Question: What is the assessed value of the property as noted in the document?
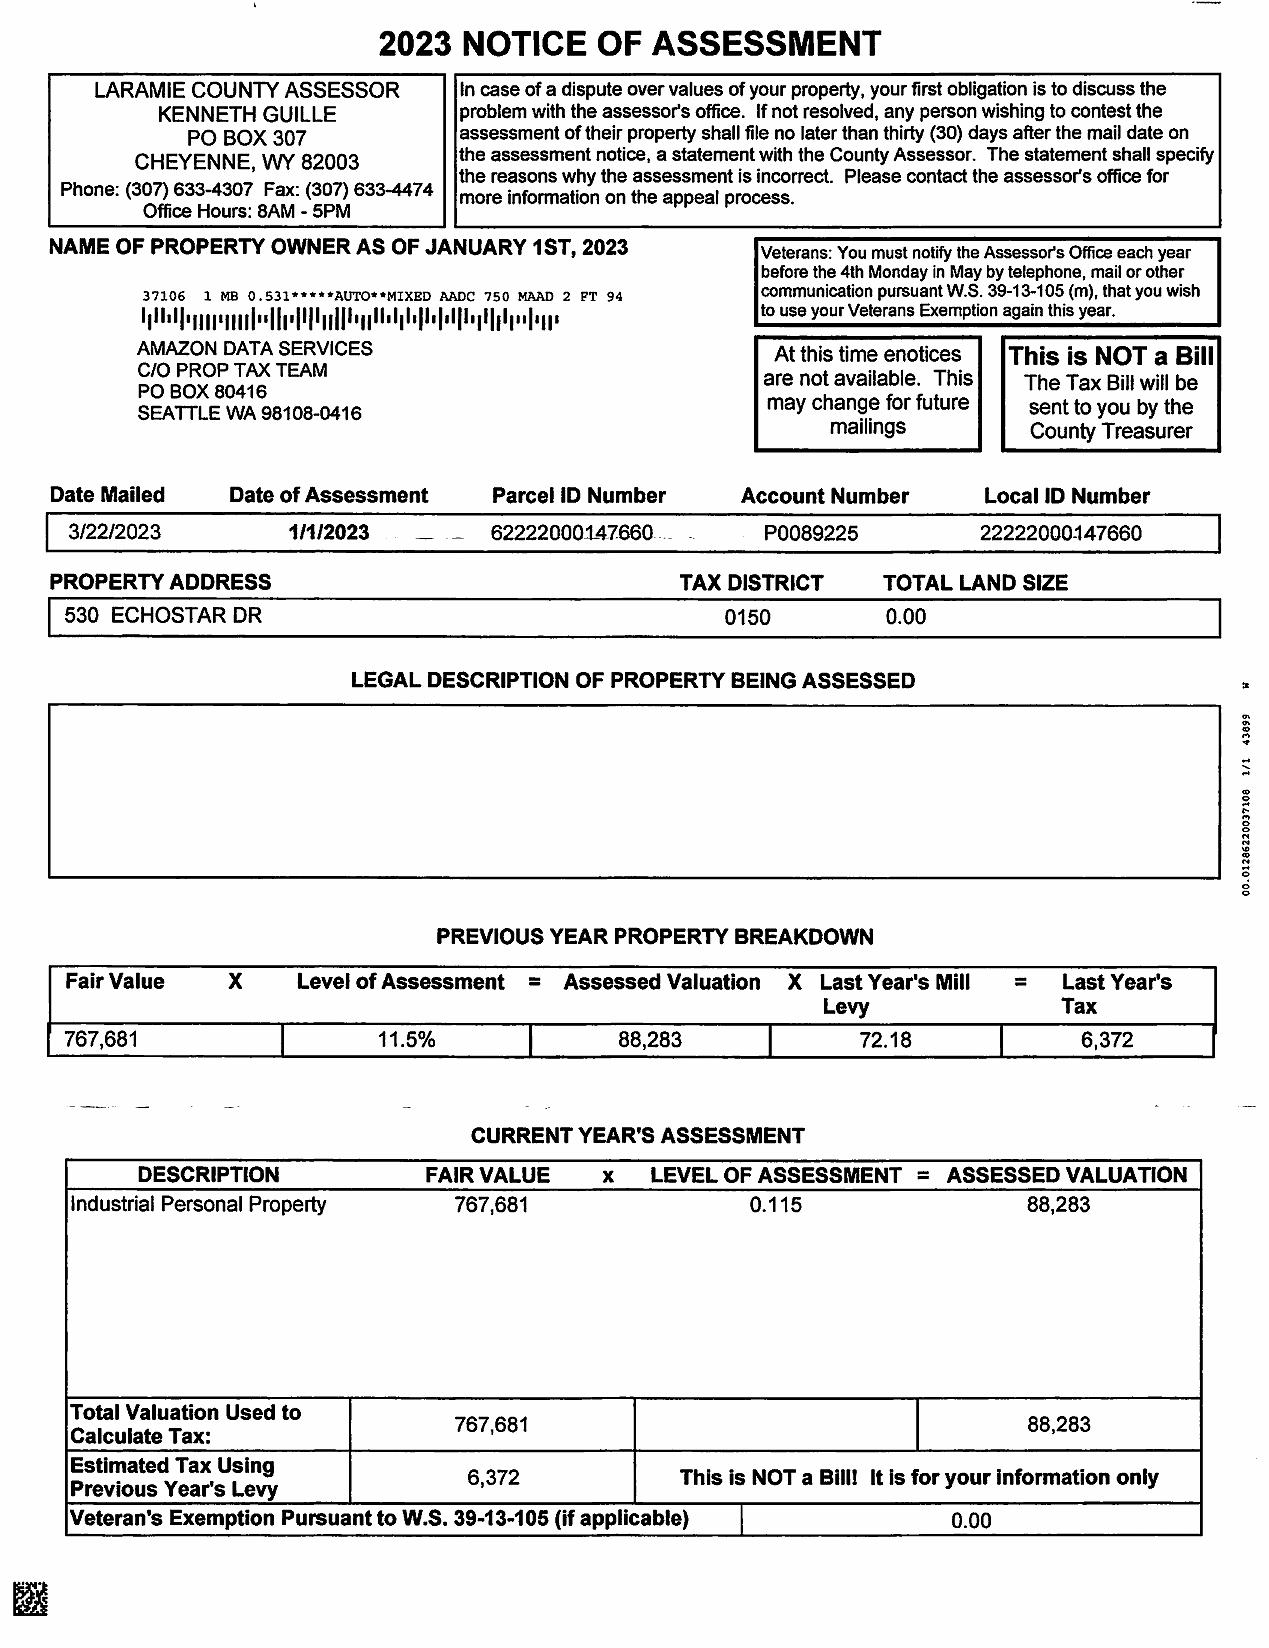
Answer: "88,283"